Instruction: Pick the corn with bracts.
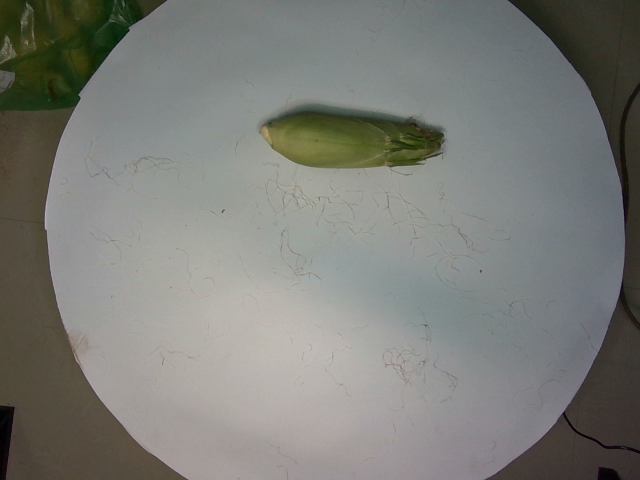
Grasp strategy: vertical